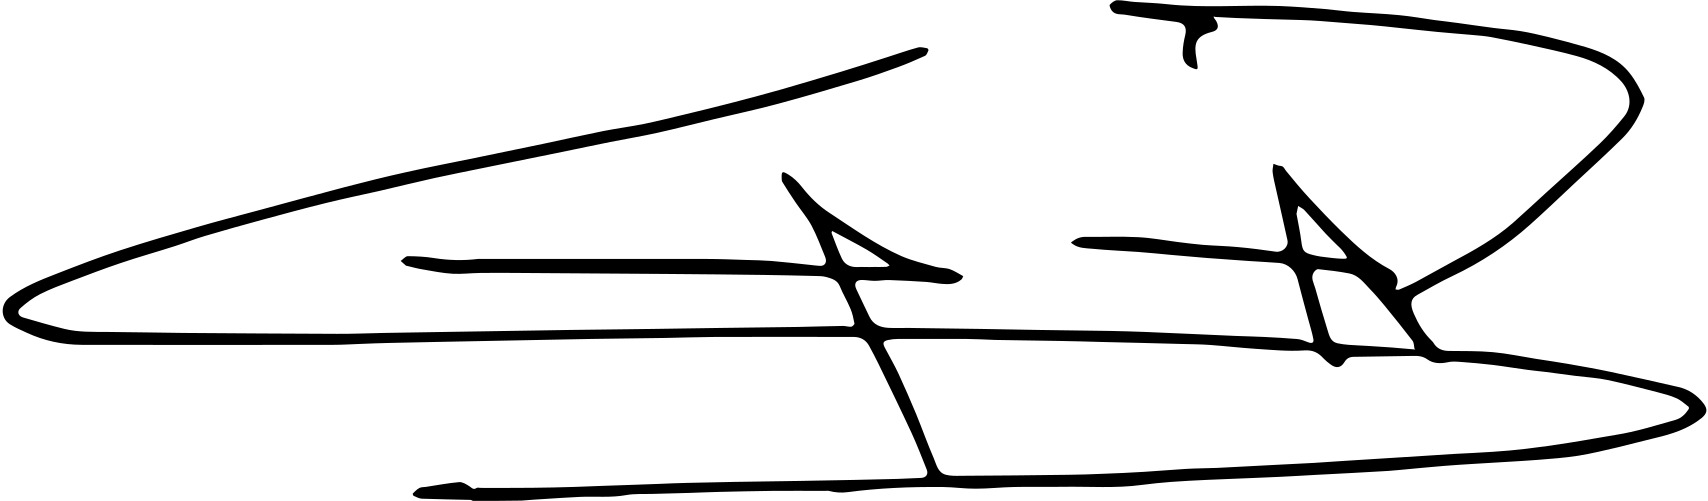
Signature of: diosdado cabello